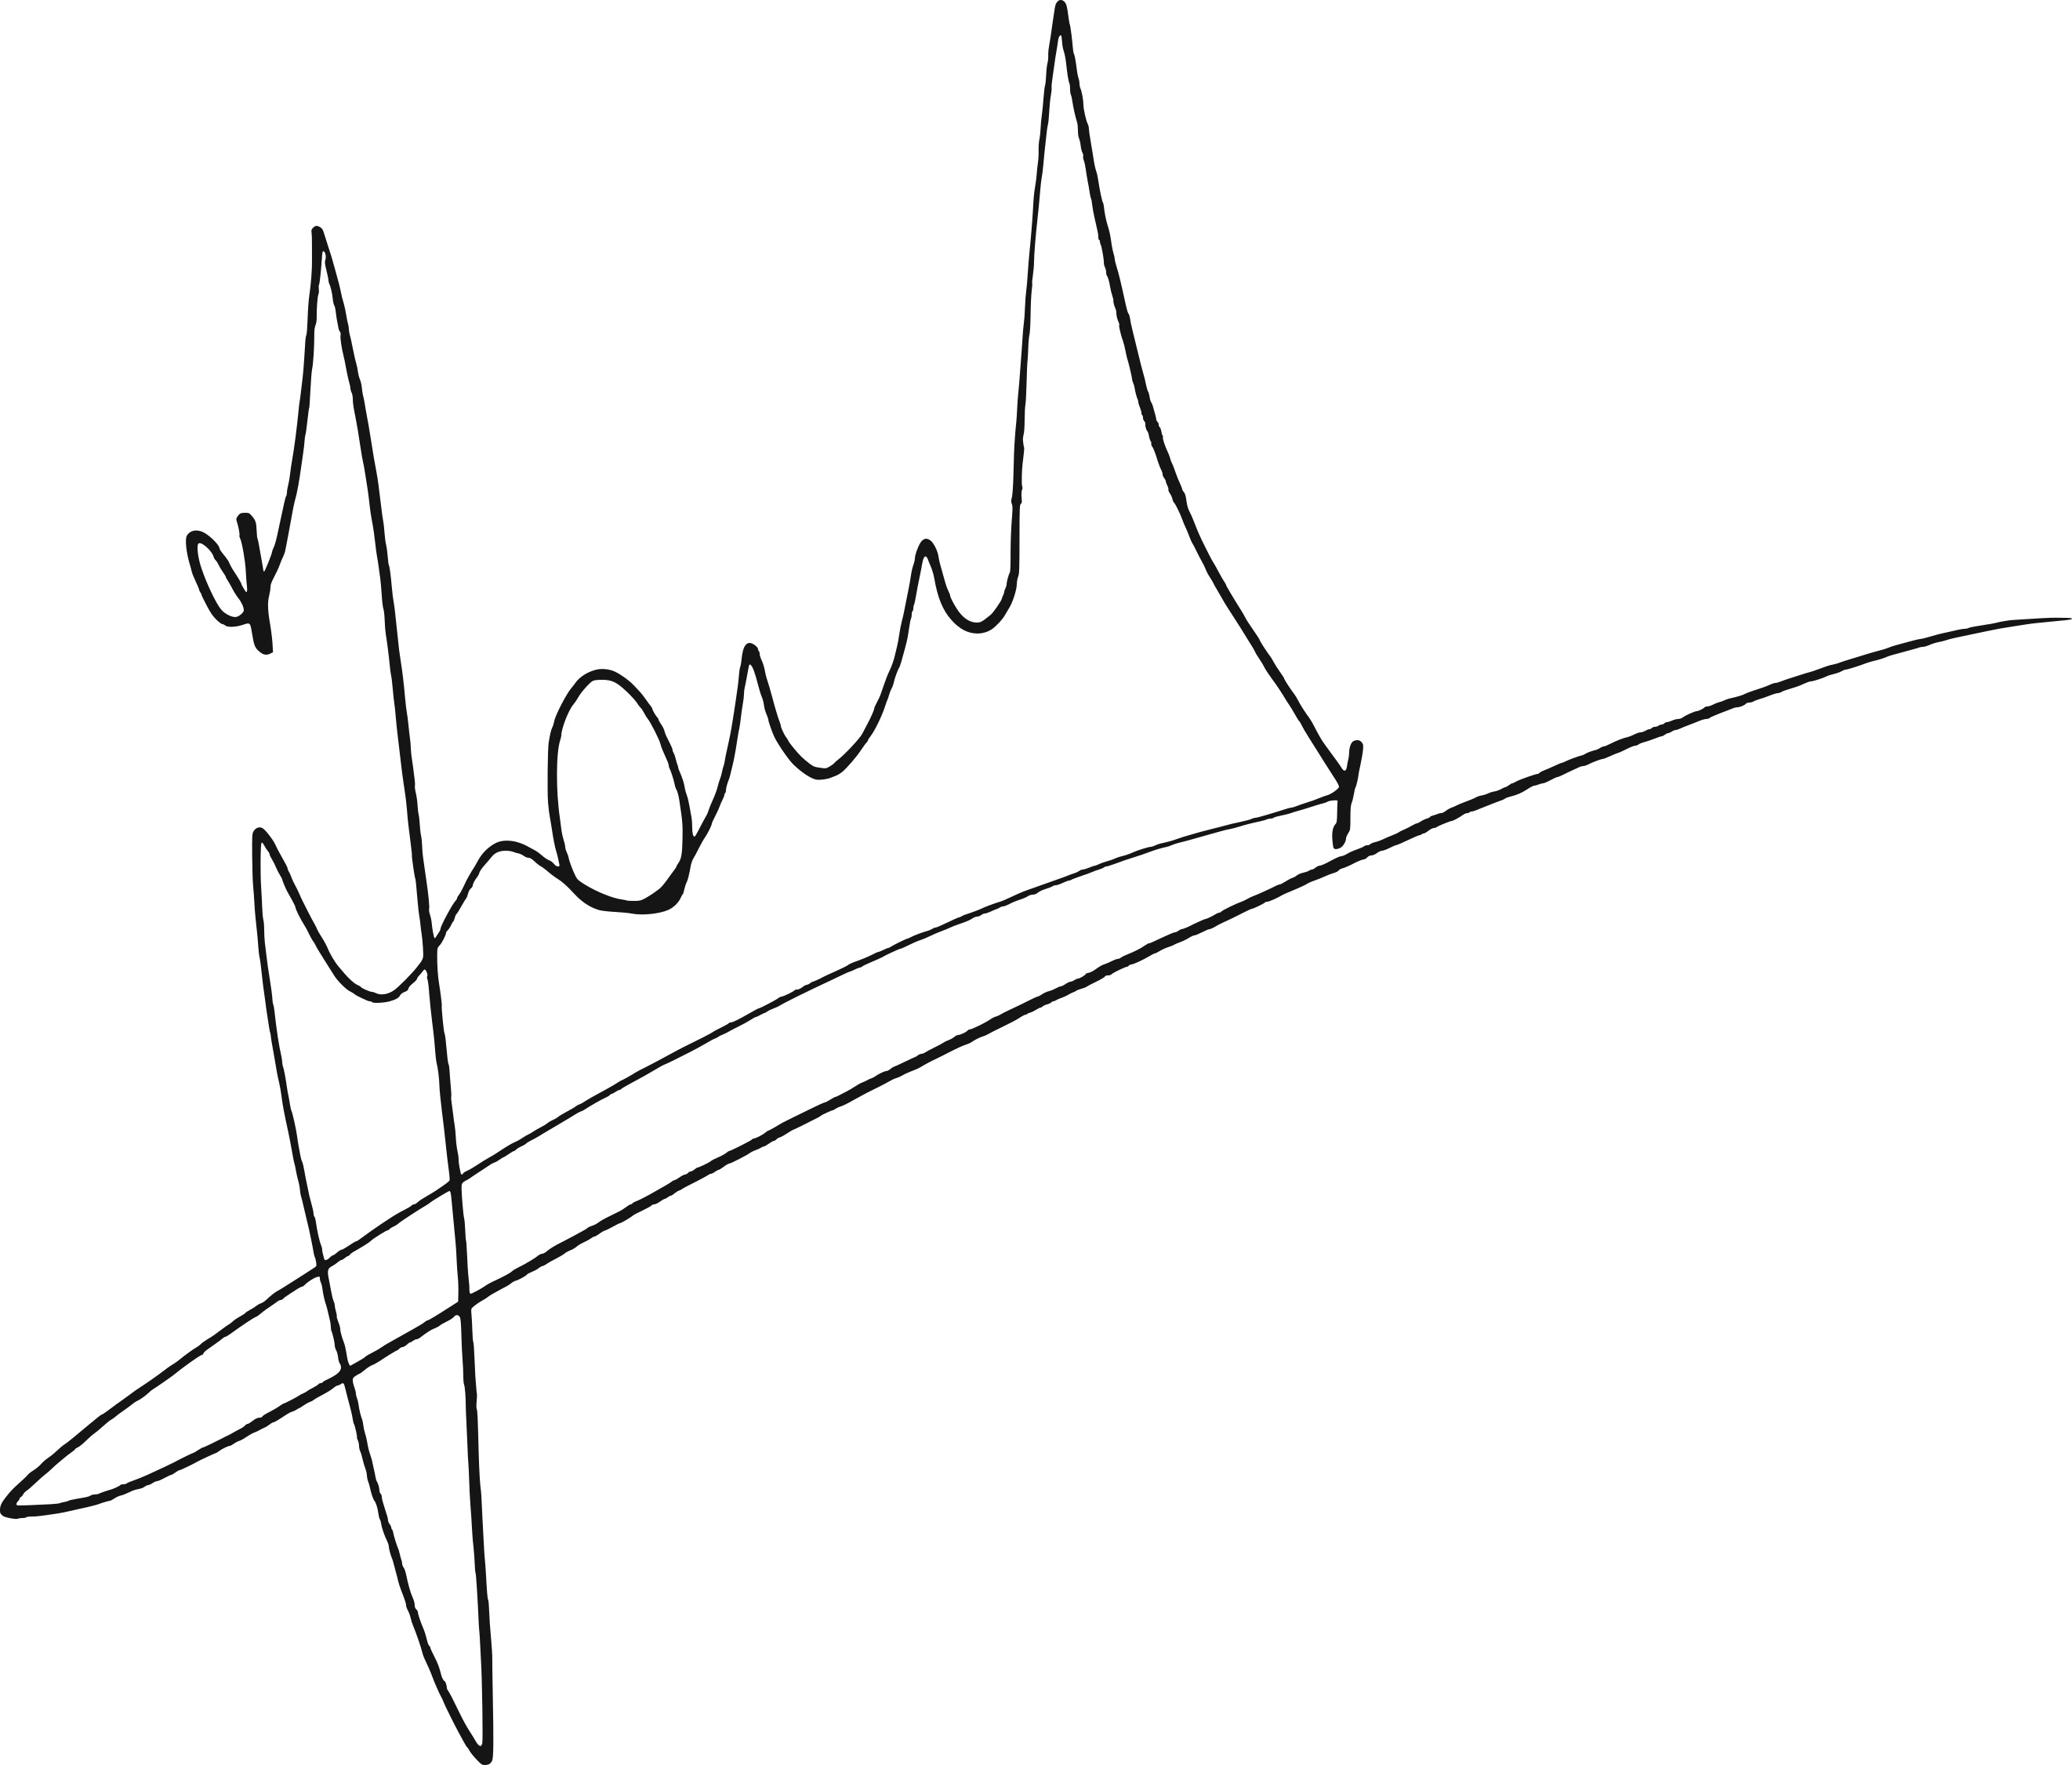
Signature of: iván carrino